Question: How does the patient history play a role?
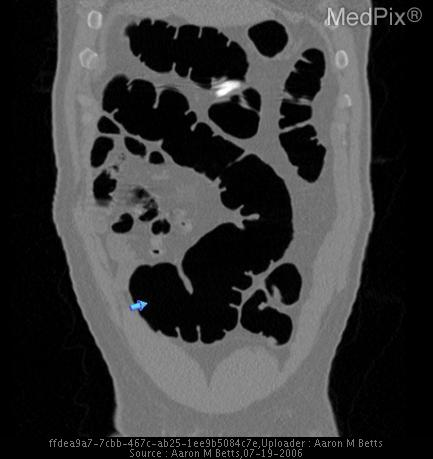
Answer: The patient's history of This 44 yo man was referred to Radiology for virtual colonoscopy. He has a remote family history of colon cancer. He denies melena, hematochezia, constipation, diarrhea, and abdominal pain.

Medical Hx: asthma, hypertension, chronic lower back pain.
Surgical Hx: none
Family Hx: Colon cancer - remote.
Social Hx: (-)tobacco, (-)alcohol is key in understanding the case.